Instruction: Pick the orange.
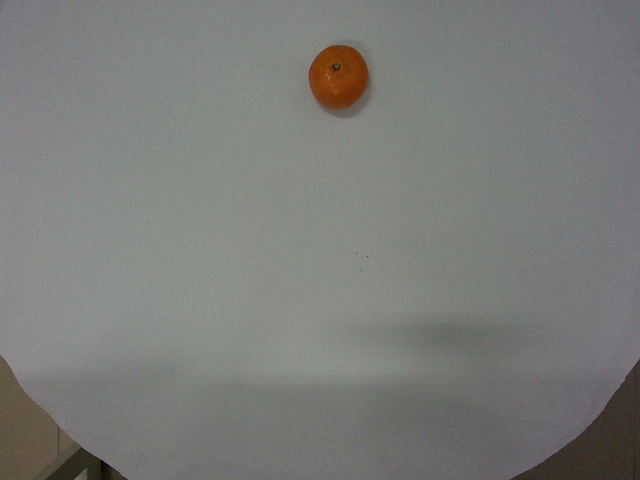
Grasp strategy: vertical